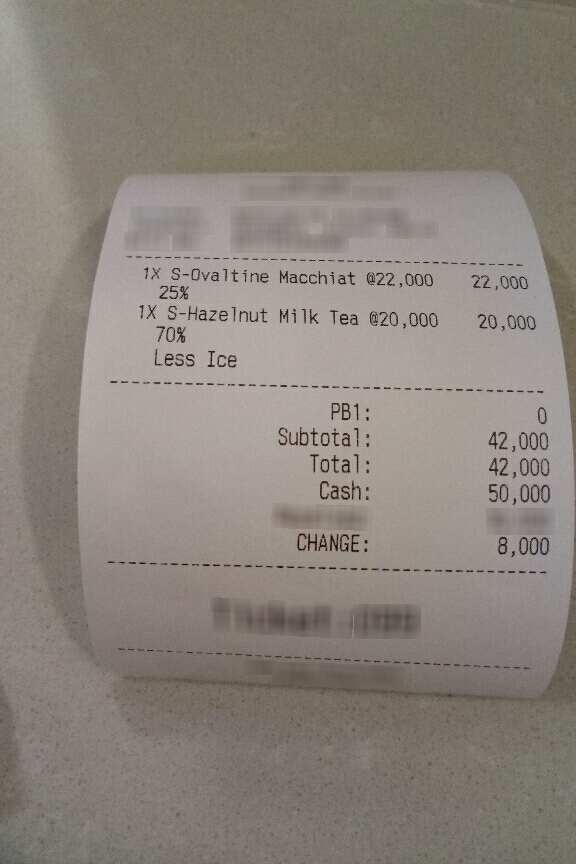
Number of items: 2
Subtotal: 42,000
Tax: 0
Total: 42,000
OCR text regions:
text: Total:
text: 42,000
text: Cash:
text: 50,000
text: CHANGE:
text: 8,000
text: Subtotal:
text: 42,000
text: PB1:
text: 0
text: S-Ovaltine
text: Macchiat
text: @22,000
text: 1X
text: 22,000
text: 25%
text: S-Hazelnut
text: Milk
text: Tea
text: @20,000
text: 1X
text: 20,000
text: 70%
text: Less
text: Ice